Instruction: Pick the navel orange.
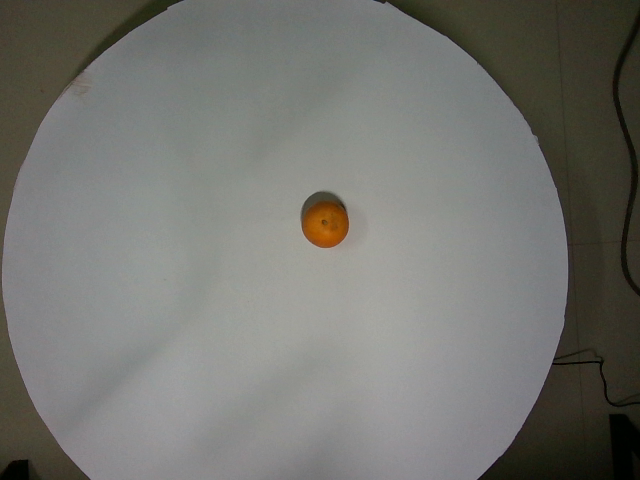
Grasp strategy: vertical